Question: How is the history relevant to the case?
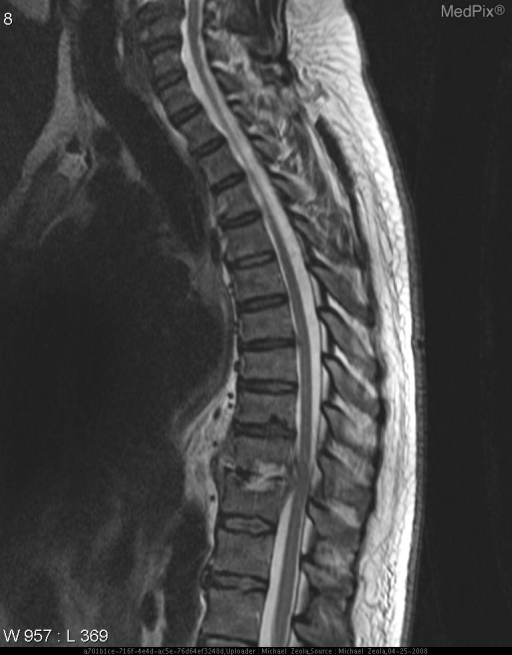
Answer: The patient's history of 52 y/o AA male recently deployed soldier who was medically evacuated due to chronic back pain that interfered with his duties as a truckdriver. While being evaluated stateside his pain worsened and he developed altered mental status, prompting a lumbar puncture which revealed signs consistent with a potential infection. An MRI was then obtained for further evalutaion. is key in understanding the case.